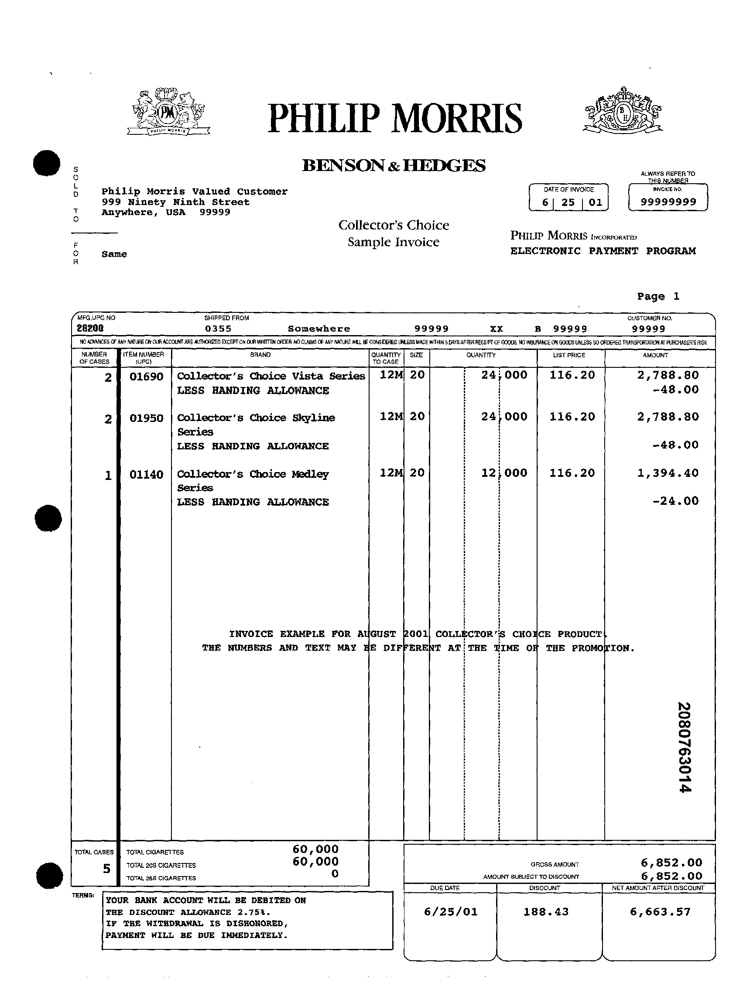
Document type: Invoice